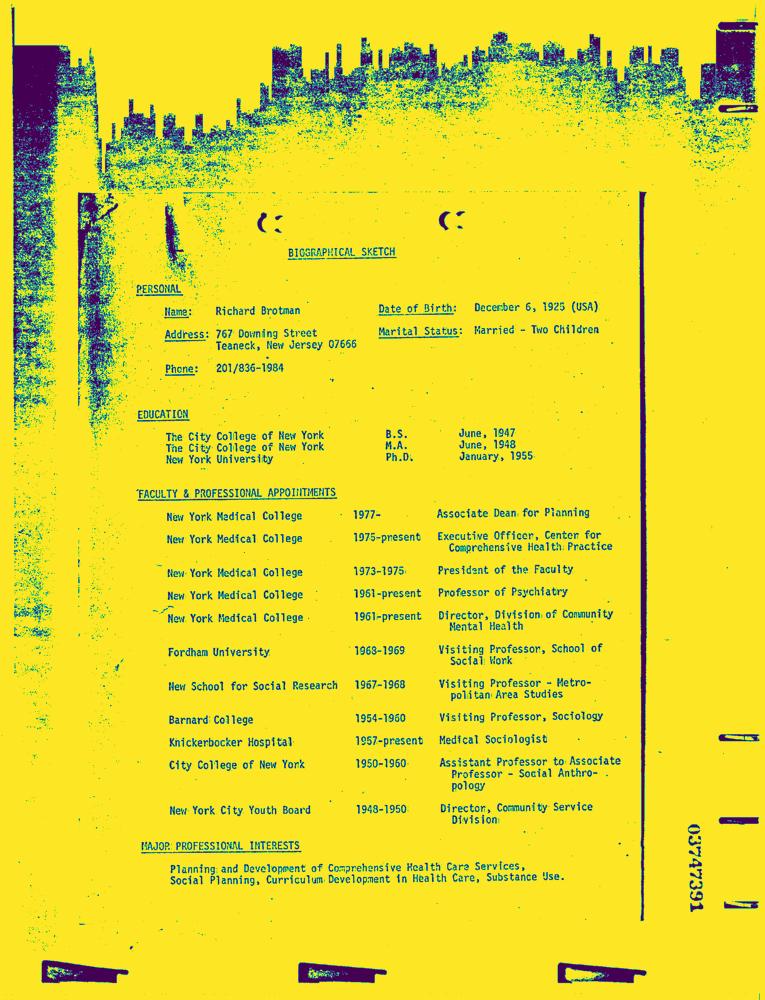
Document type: Resume-Doc